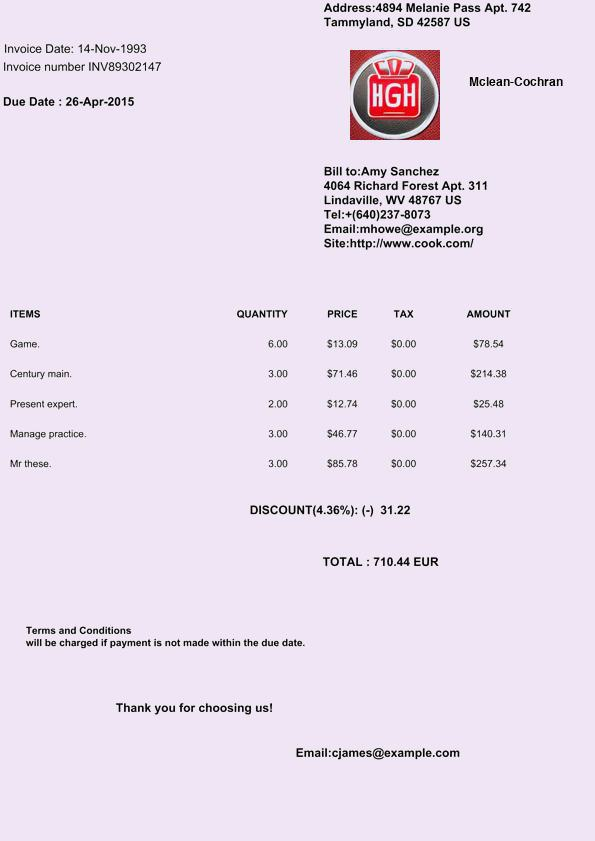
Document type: Invoice